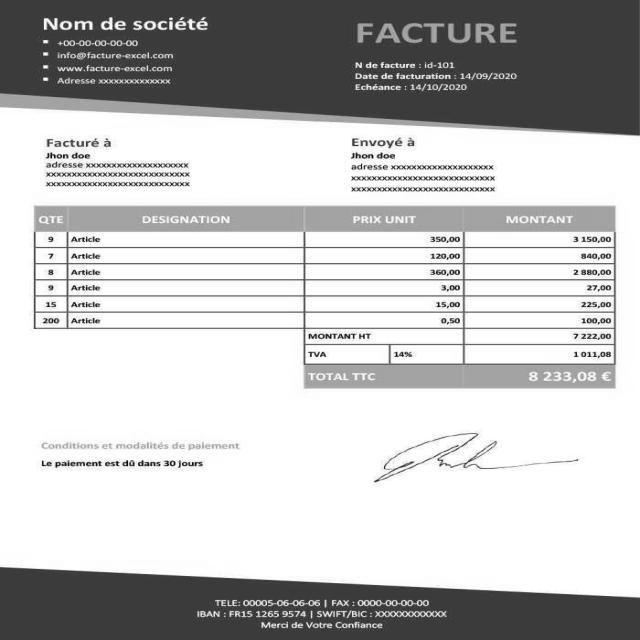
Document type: Invoice